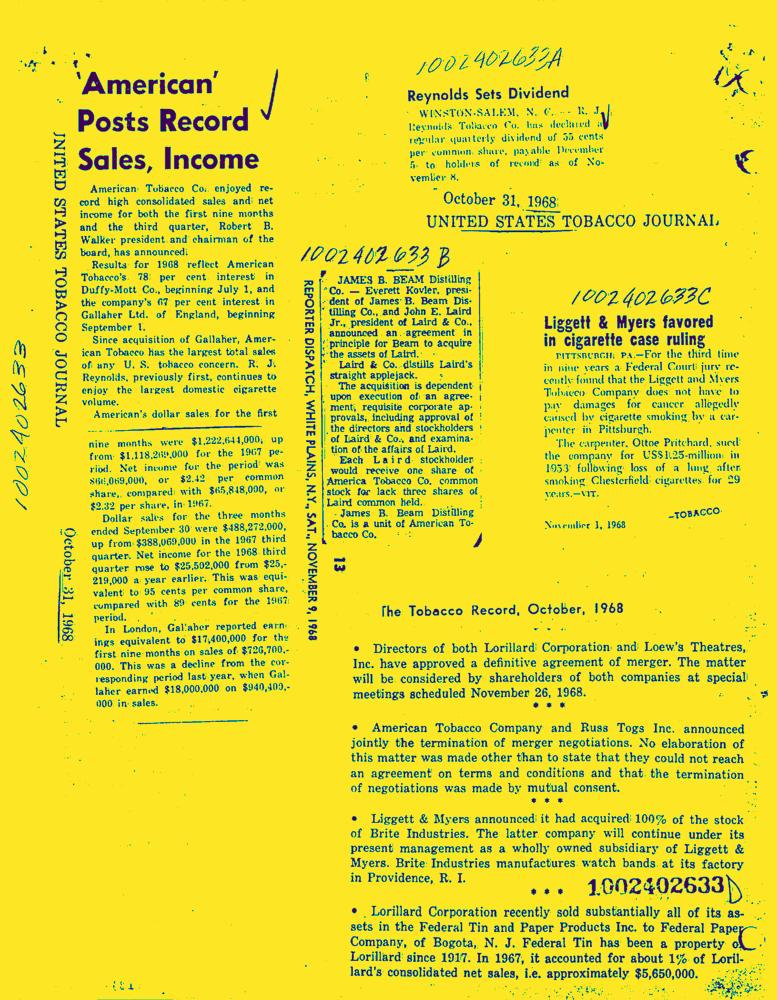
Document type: News-Article